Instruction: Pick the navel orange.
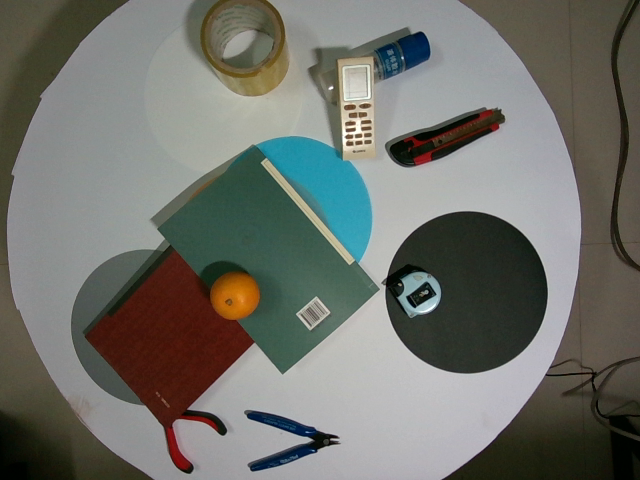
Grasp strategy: vertical